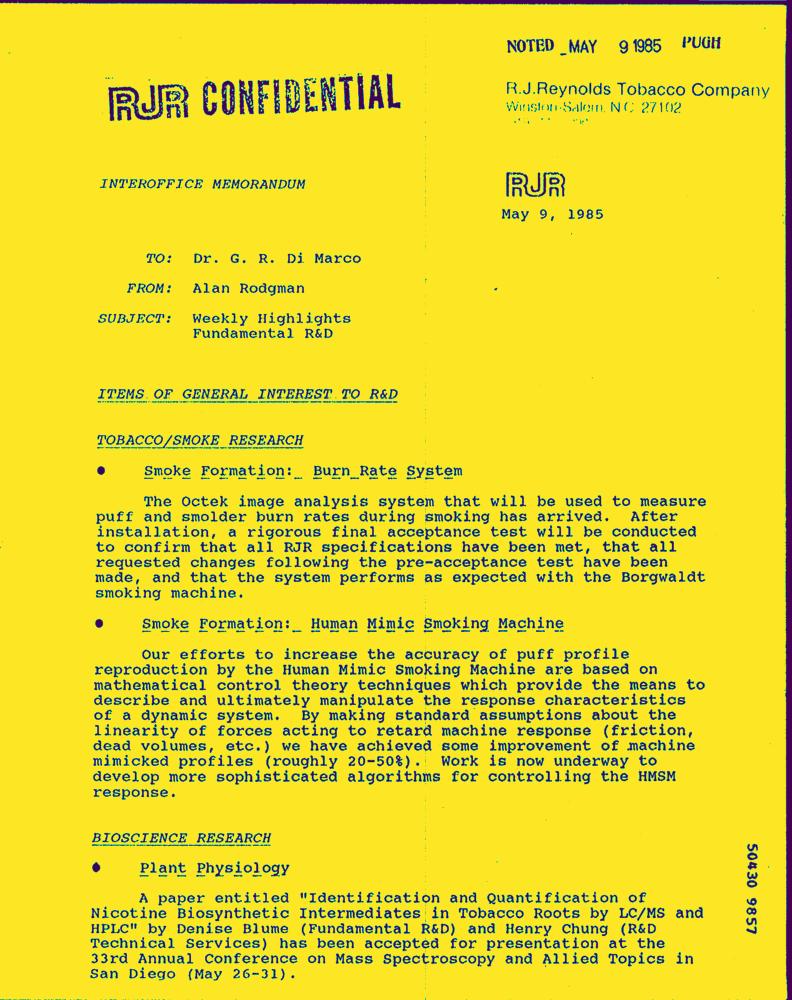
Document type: Letter-Doc